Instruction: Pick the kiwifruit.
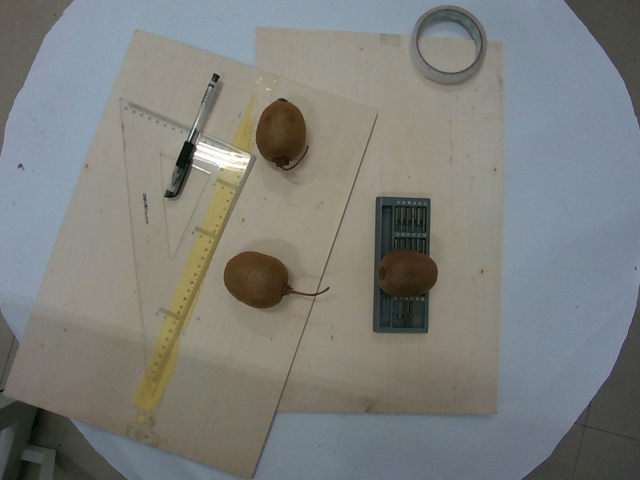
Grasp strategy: vertical